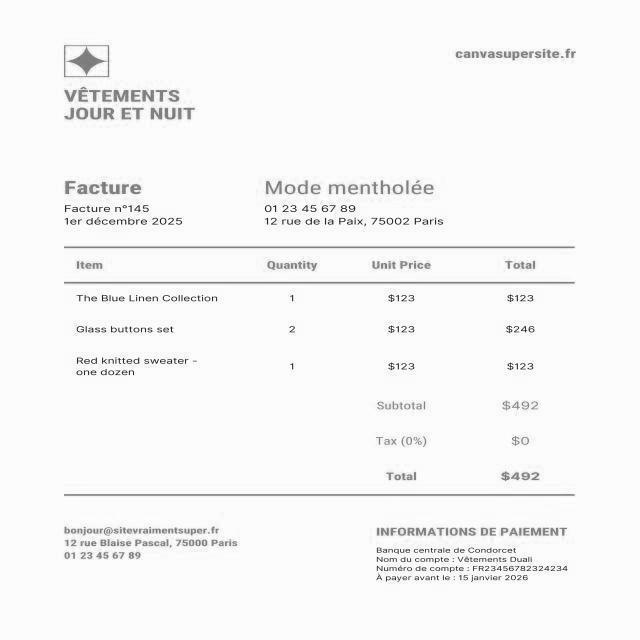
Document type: Invoice